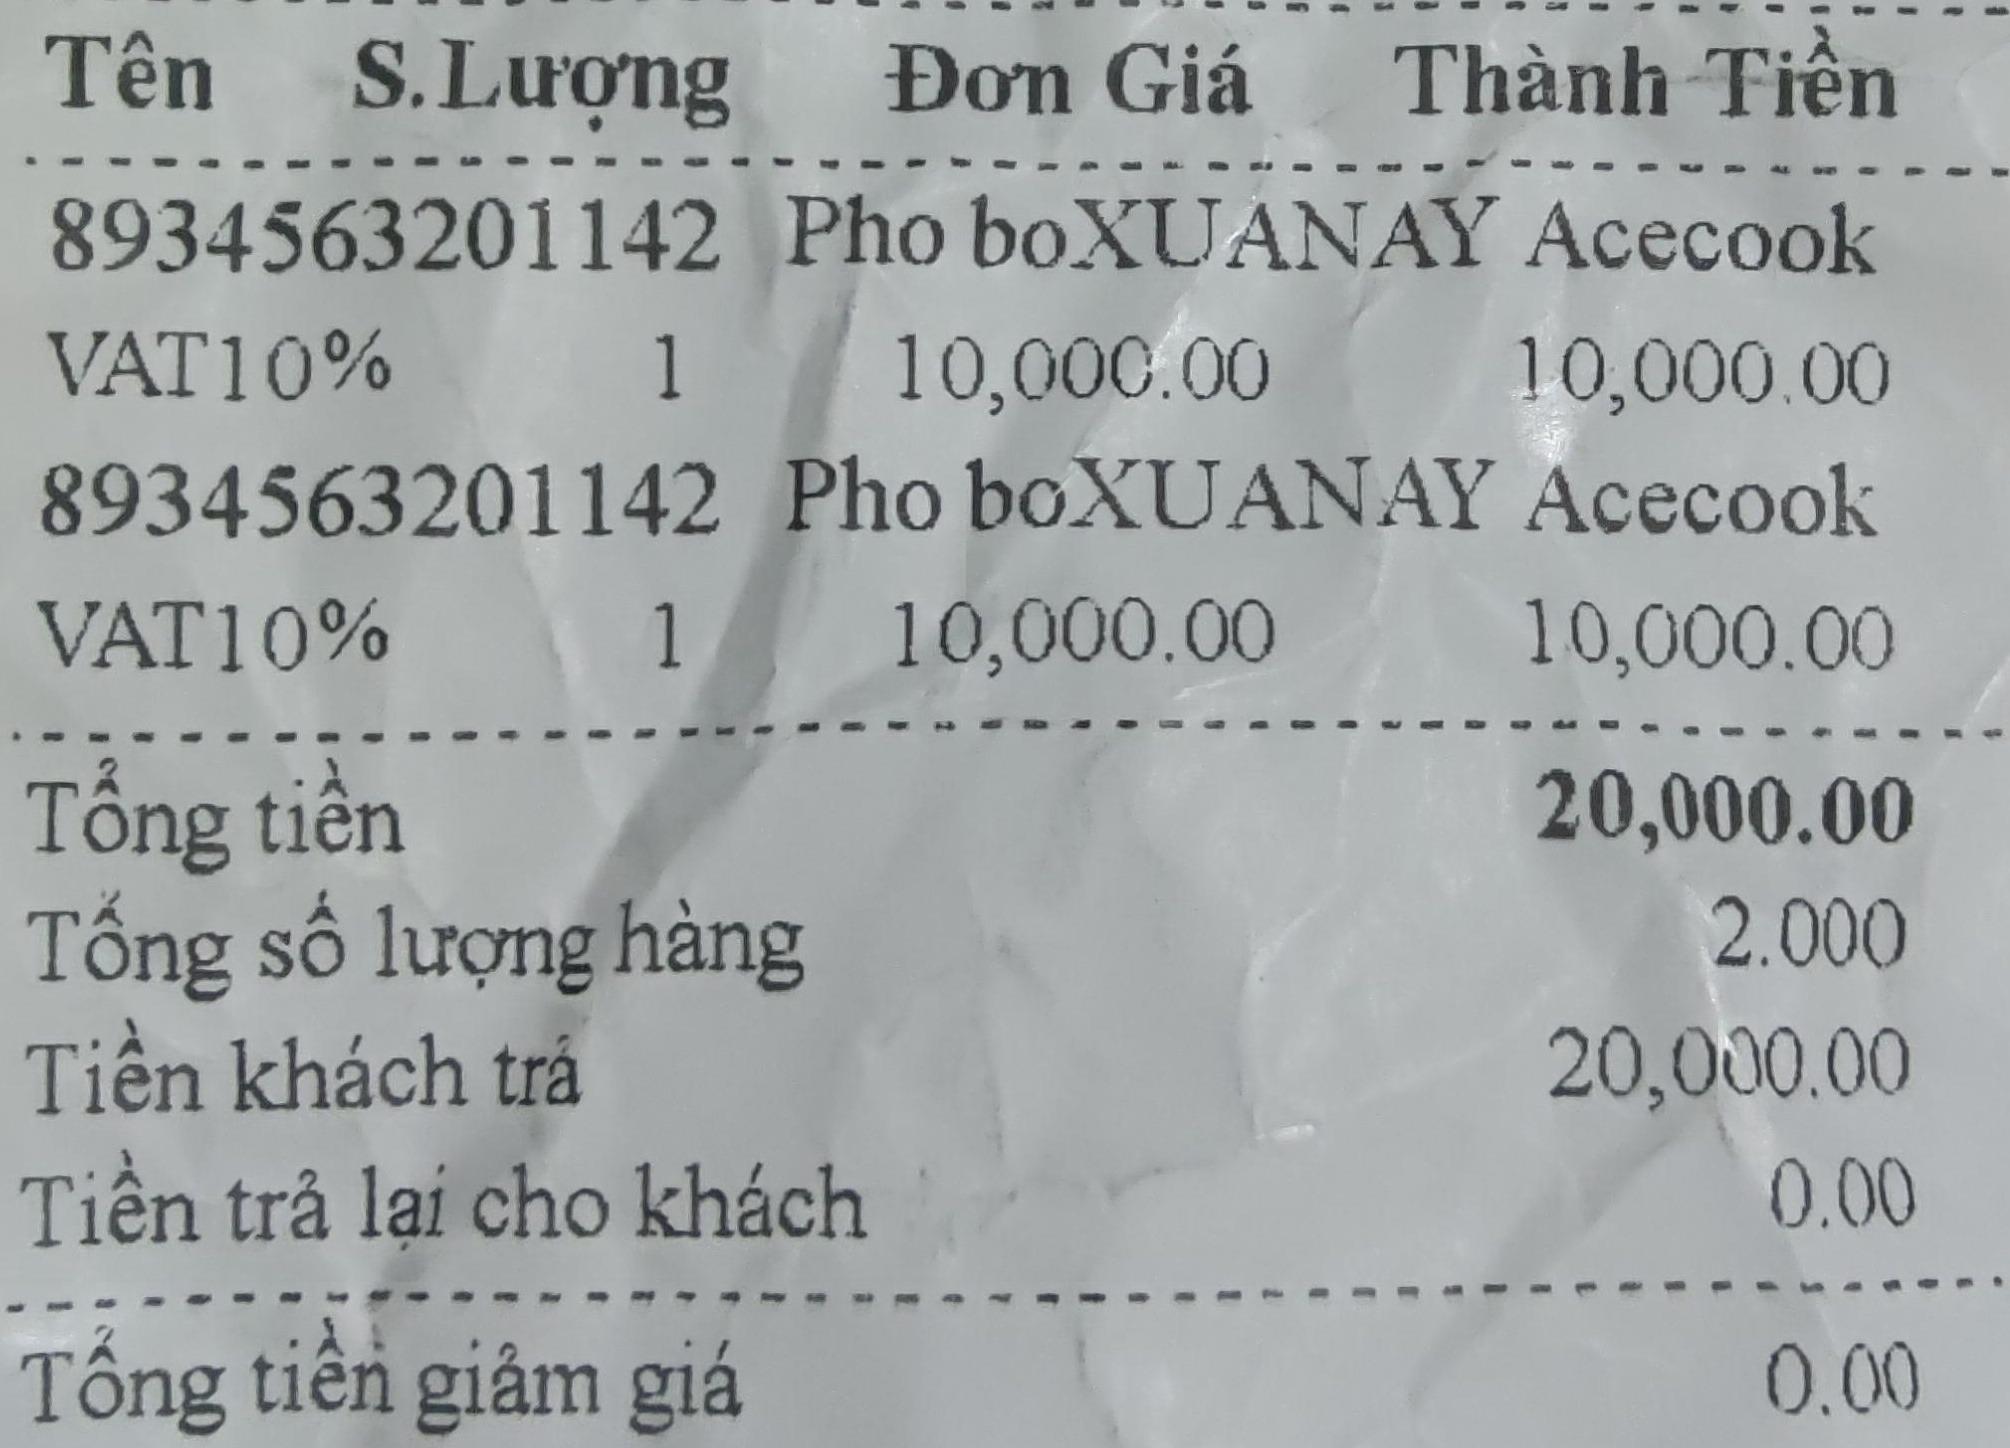
<table>
<tr>
<th>Tên</th>
<th>S.Lượng</th>
<th>Đơn Giá</th>
<th>Thành Tiền</th>
</tr>
<tr>
<td>8934563201142 Pho boXUANAY Acecook VAT10%</td>
<td>1</td>
<td>10,000.00</td>
<td>10,000.00</td>
</tr>
<tr>
<td>8934563201142 Pho boXUANAY Acecook VAT10%</td>
<td>1</td>
<td>10,000.00</td>
<td>10,000.00</td>
</tr>
</table>

Tổng tiền 20,000.00
Tổng số lượng hàng 2.000
Tiền khách trả 20,000.00
Tiền trả lại cho khách 0.00
Tổng tiền giảm giá 0.00